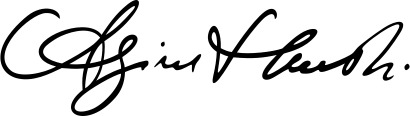
Signature of: agim hushi